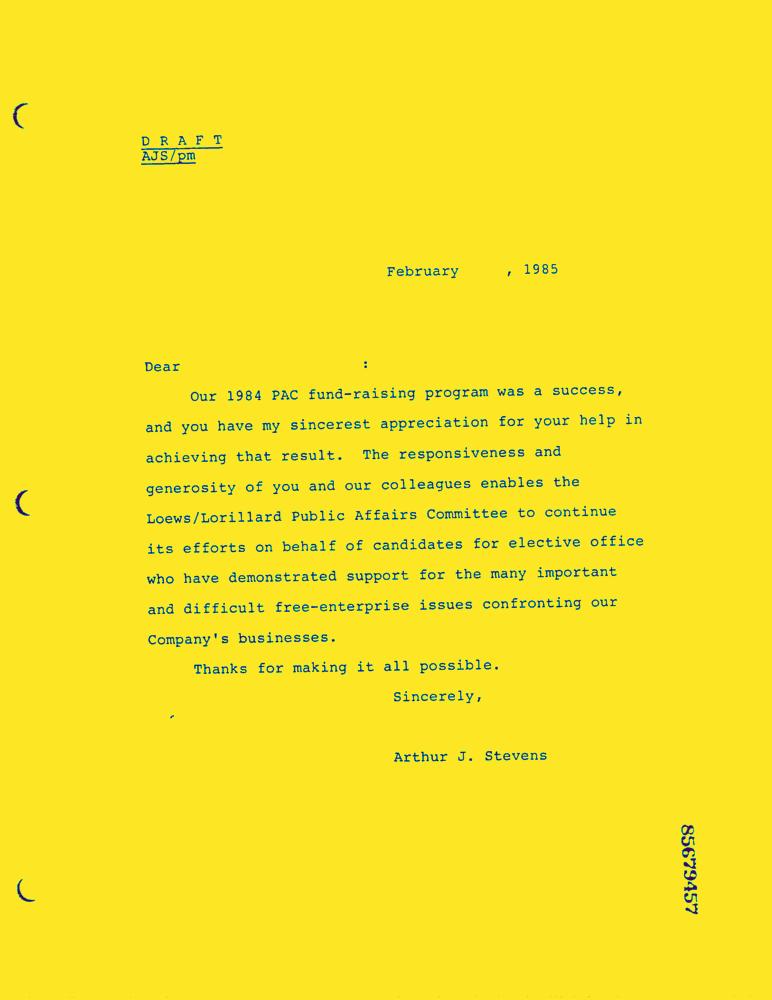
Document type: Letter-Doc